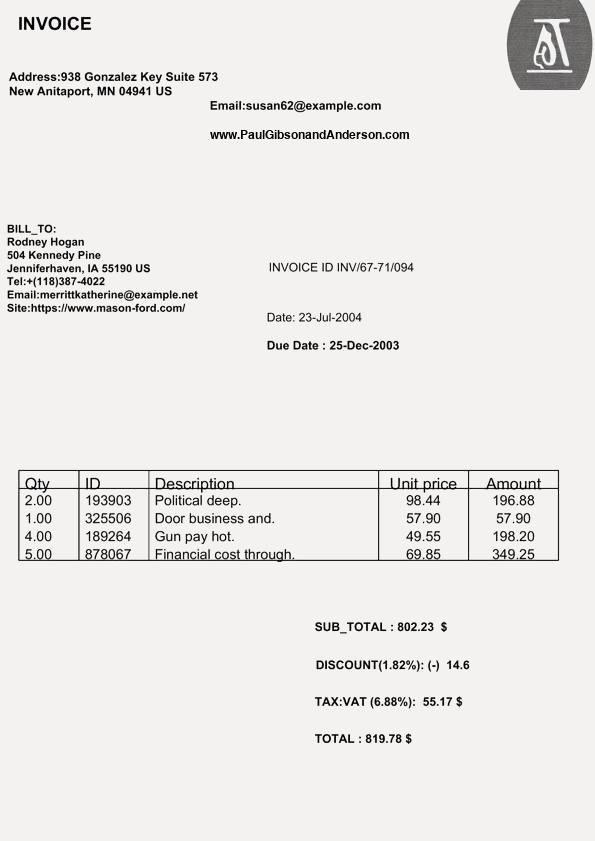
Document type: Invoice